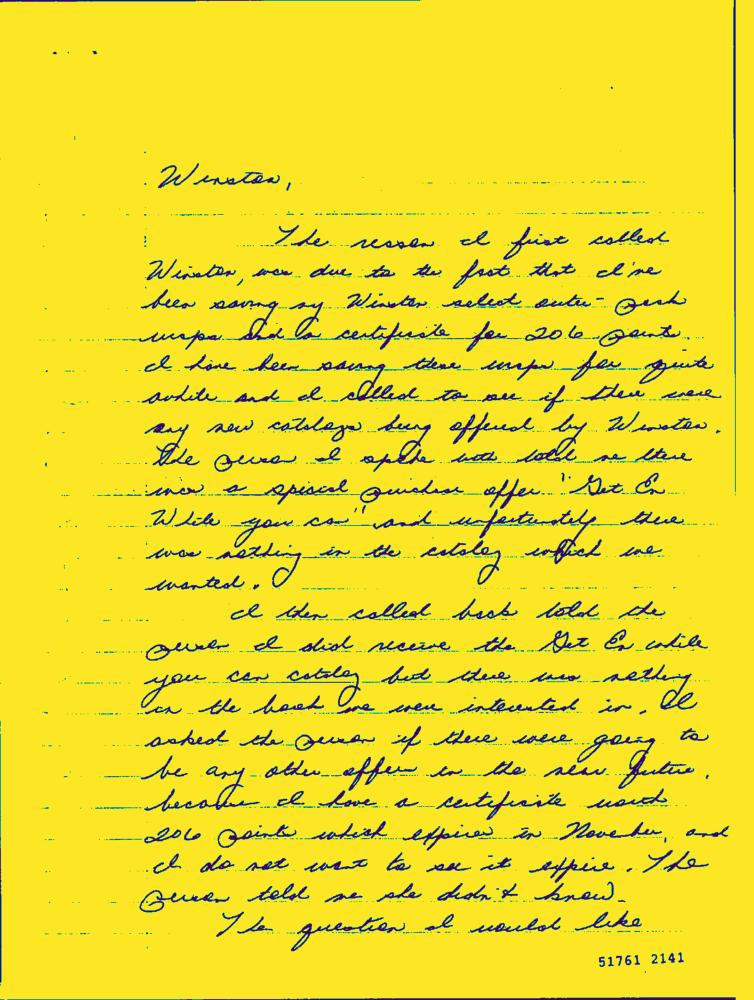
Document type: Hand-Written